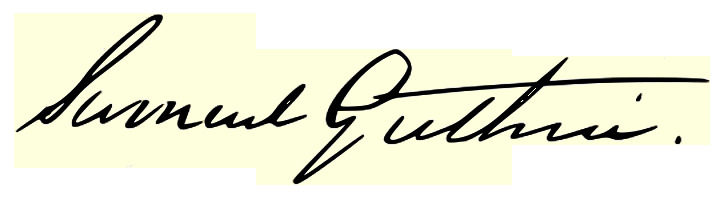
Signature of: samuel guthrie